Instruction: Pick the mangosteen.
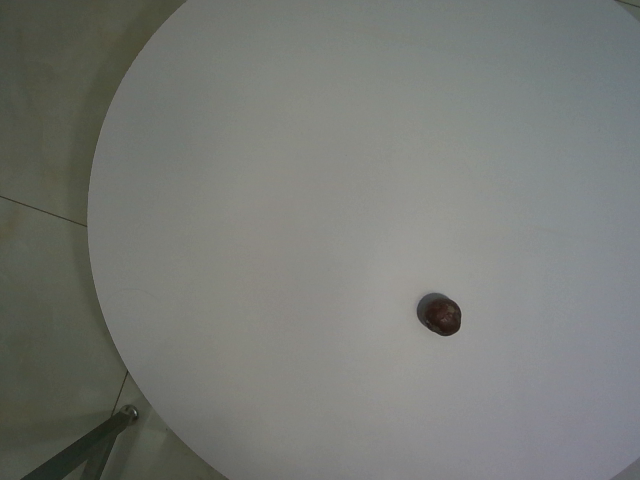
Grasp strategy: vertical